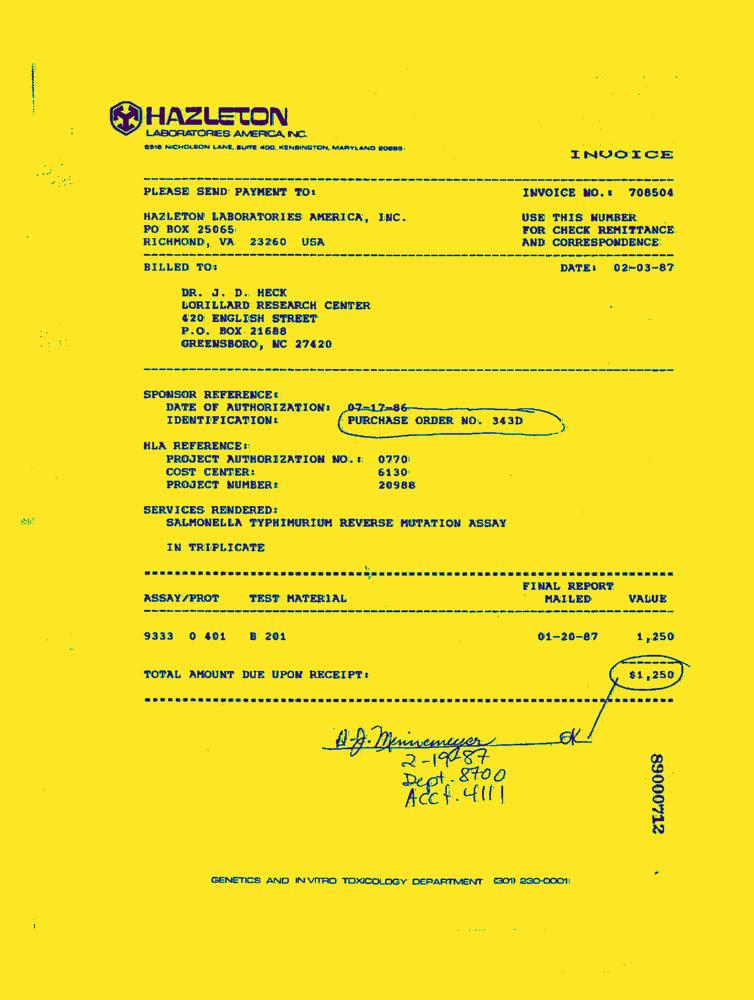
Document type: Invoice-Doc